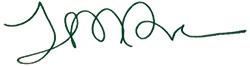
Signature of: john michael parker